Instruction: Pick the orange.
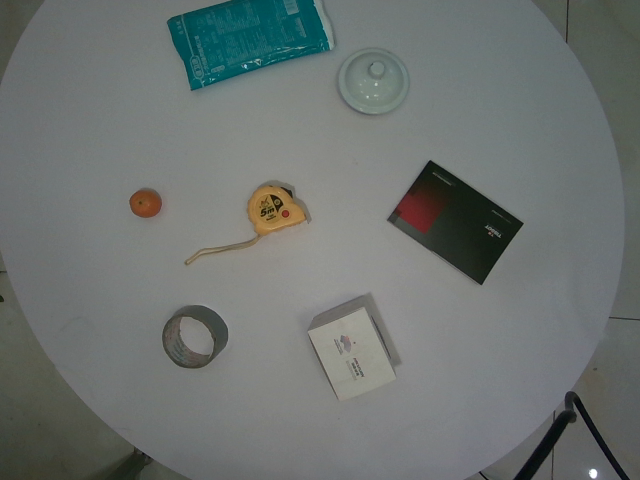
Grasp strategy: vertical